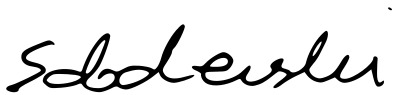
Signature of: krzysztof sobolewski